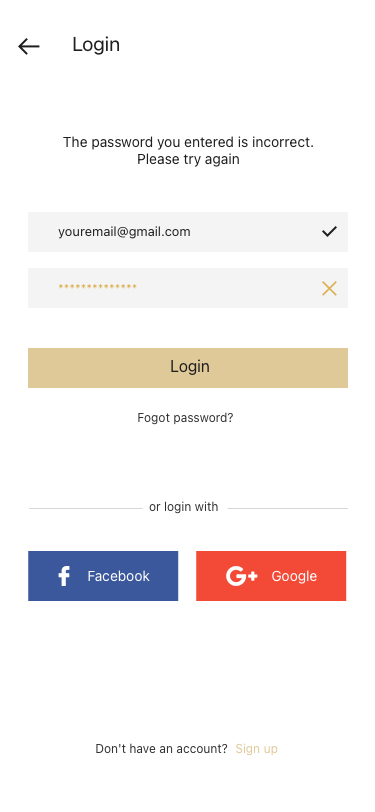
Text in this UI design:
Login
Google
Facebook
or login with
youremail@gmail.com
**************
Login
Don't have an account?
Sign up
Fogot password?
The password you entered is incorrect.
Please try again